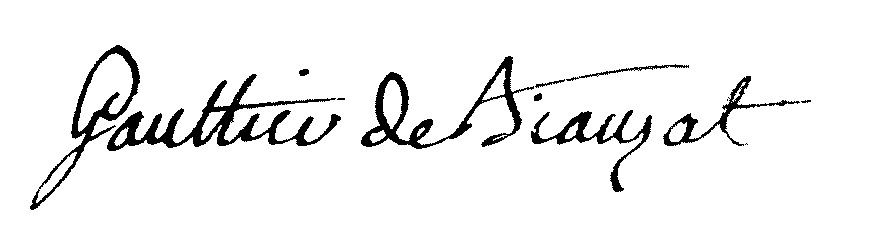
Signature of: jean françois gaultier de biauzat